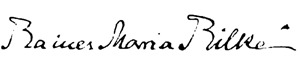
Signature of: rainer maria rilke